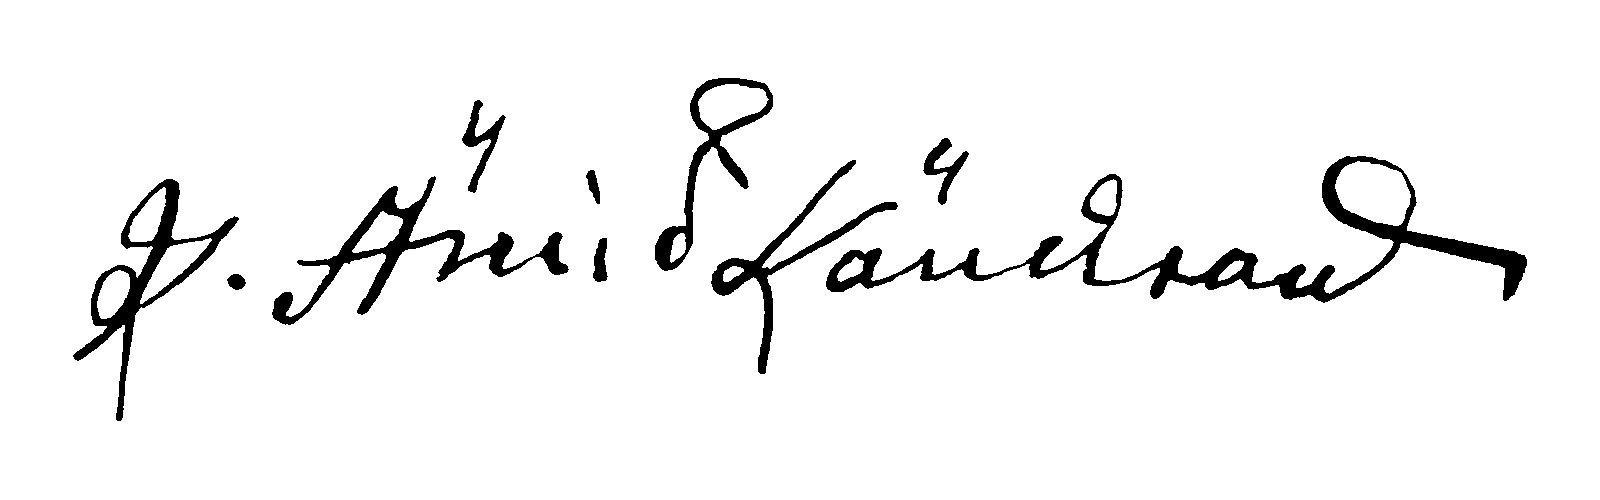
Signature of: antiochus kantemir